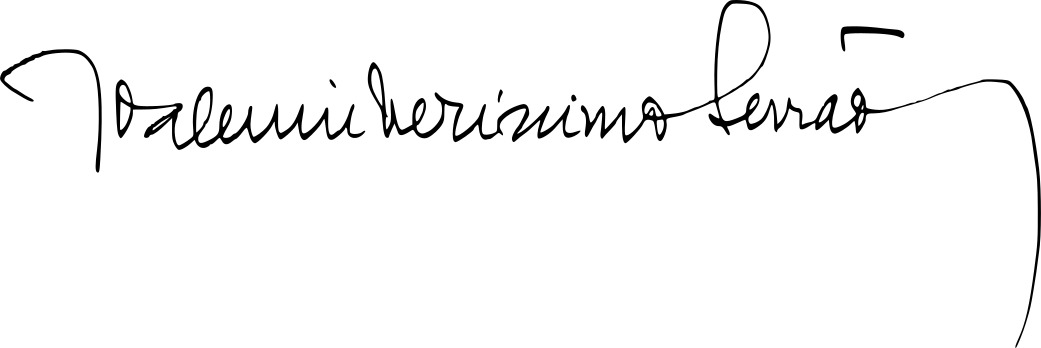
Signature of: joaquim veríssimo serrão